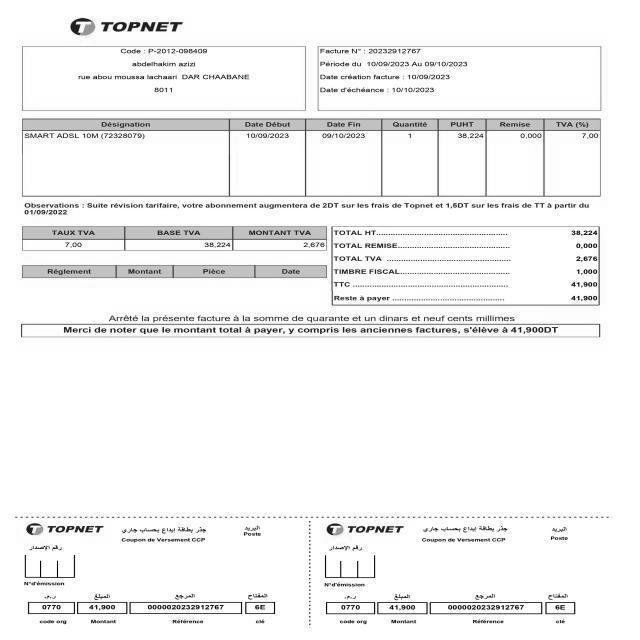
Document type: Invoice